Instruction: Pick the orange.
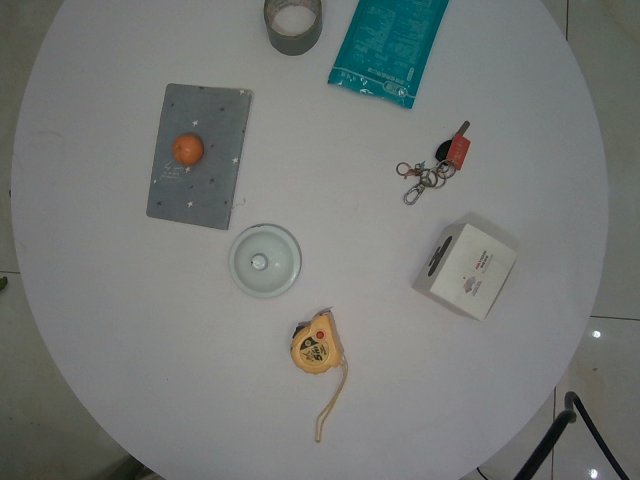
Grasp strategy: vertical